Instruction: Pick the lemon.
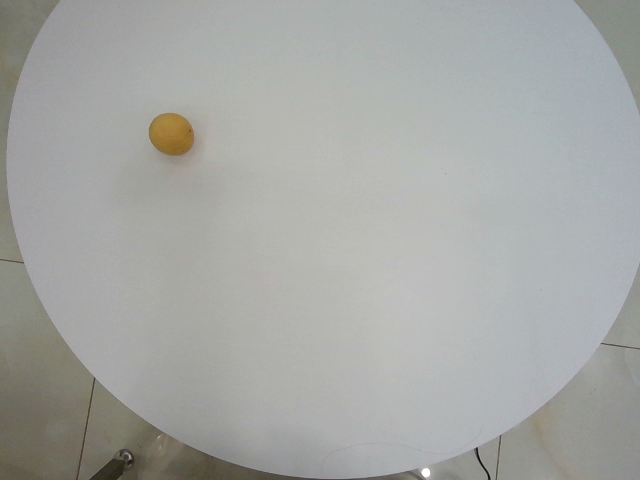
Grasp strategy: vertical